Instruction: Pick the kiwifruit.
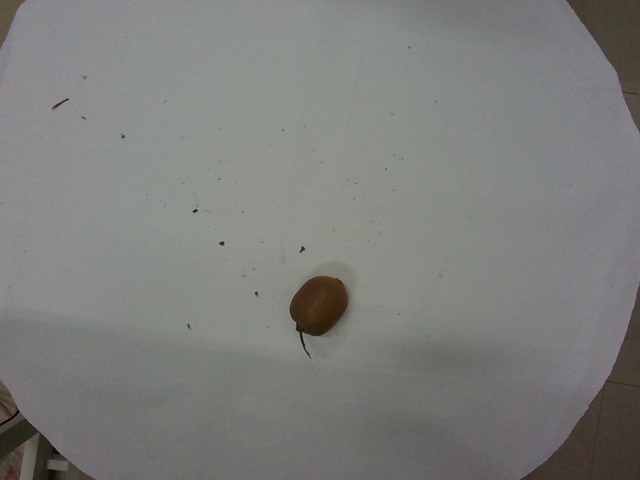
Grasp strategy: vertical